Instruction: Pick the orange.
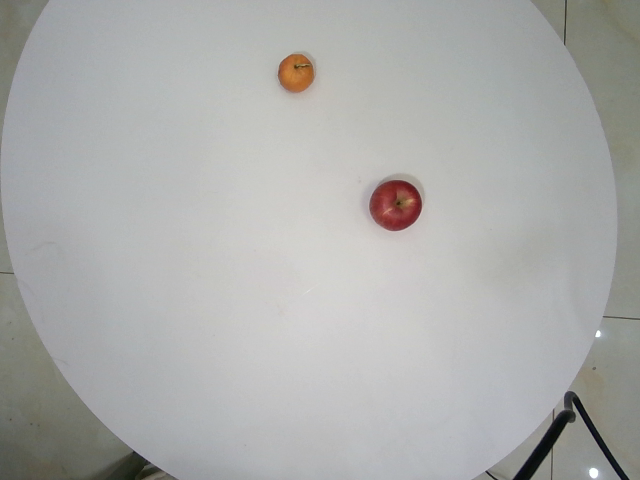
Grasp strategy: vertical